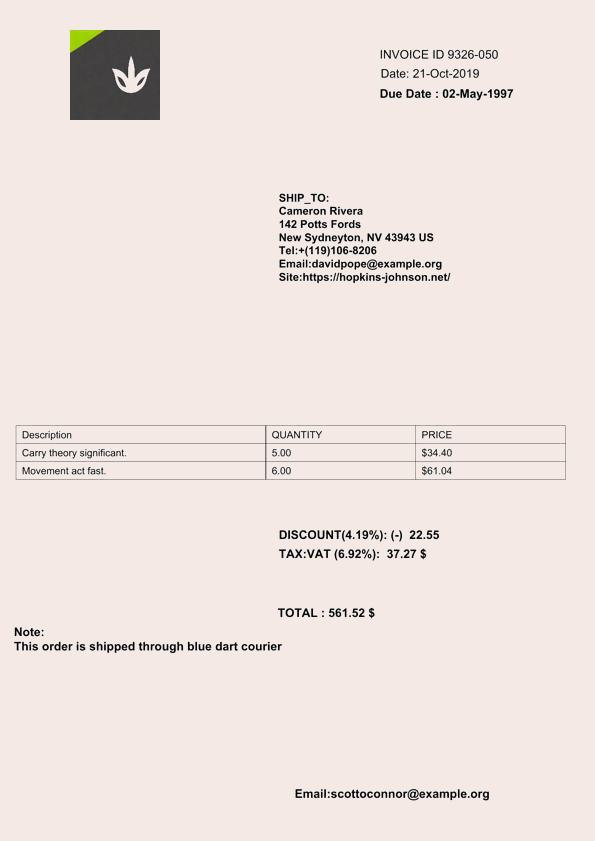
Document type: Invoice